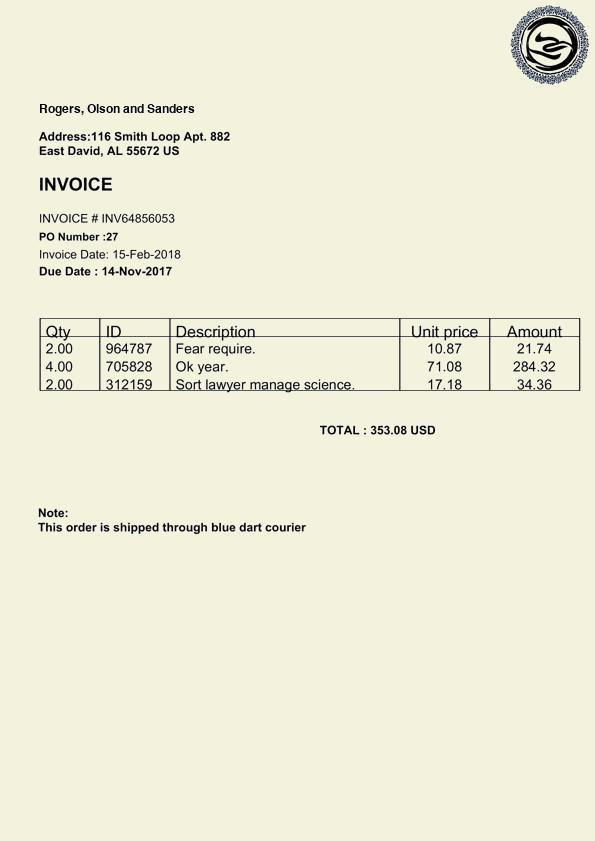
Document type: Invoice